Question: What might the diagnosis be?
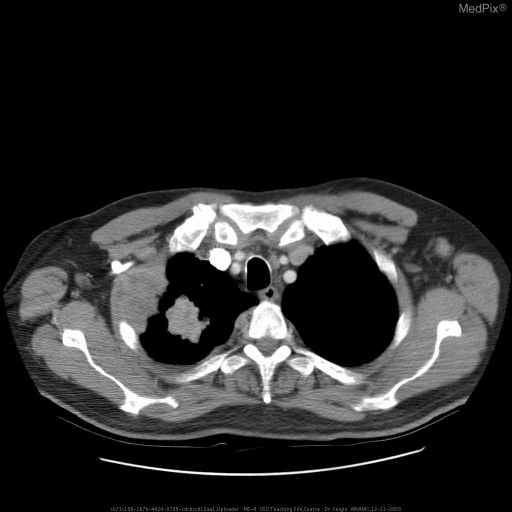
Answer: The possible diagnosis includes Mass differential includes: malignancy, granulomatous disease, inflammation, benign neoplasm, and congenital abnormality.